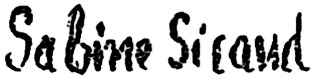
Signature of: sabine sicaud